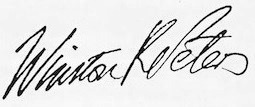
Signature of: winston peters